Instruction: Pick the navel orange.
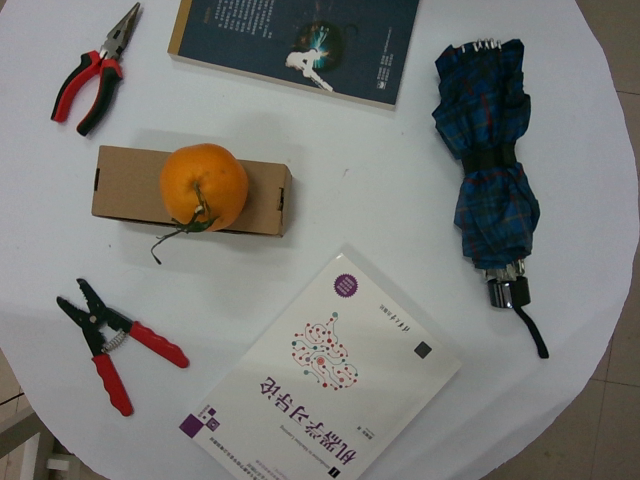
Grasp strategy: vertical